Question: What are the imaging findings?
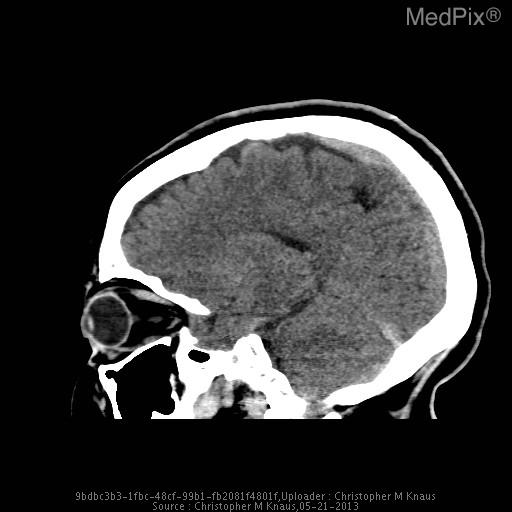
Answer: The imaging shows The vein of Galen, straight sinus, and dominant left transverse venous dural sinus are particularly hyperattenuating, and apparently prominent in caliber.

The superior sagittal sinus is notably less hyperattenuating and is normal in appearance.  The right transverse dural venous sinus is hypoplastic.

Gray/white matter discrimination is preserved.  There is no evidence for infarction or intracranial hemorrhage.  There are no brain masses or mass effect.  There is no hydrocephalus.

The skull is intact.  The partially imaged aerated portions of the skull base are free of significant effusions..

Impression: The vein of Galen, straight sinus, and dominant left transverse venous dural sinus are all particularly hyperattenuating and apparently prominent in caliber, all very concerning for thrombosis. The vein of Galen, straight sinus, and dominant left transverse
venous dural sinus are all particularly hyperattenuating and apparently prominent in caliber..